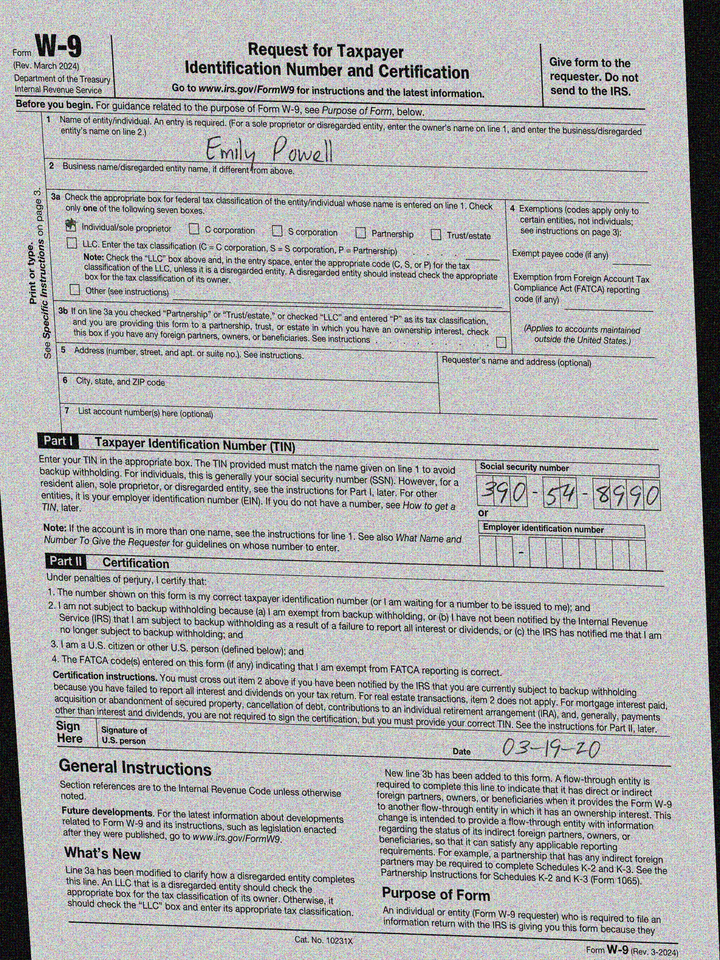
cbx: yes
ssn: 390548990
enm: Emily Powell
sdt: 03-19-20